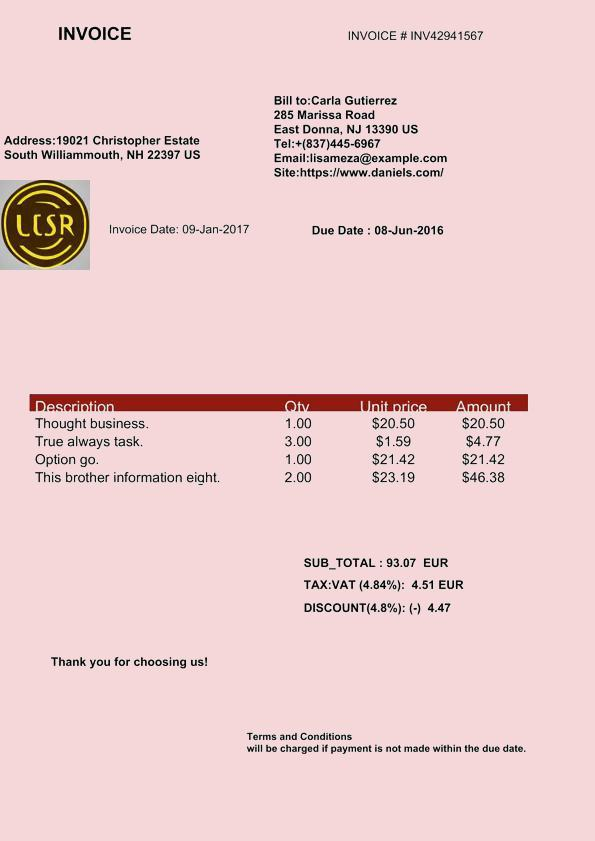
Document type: Invoice